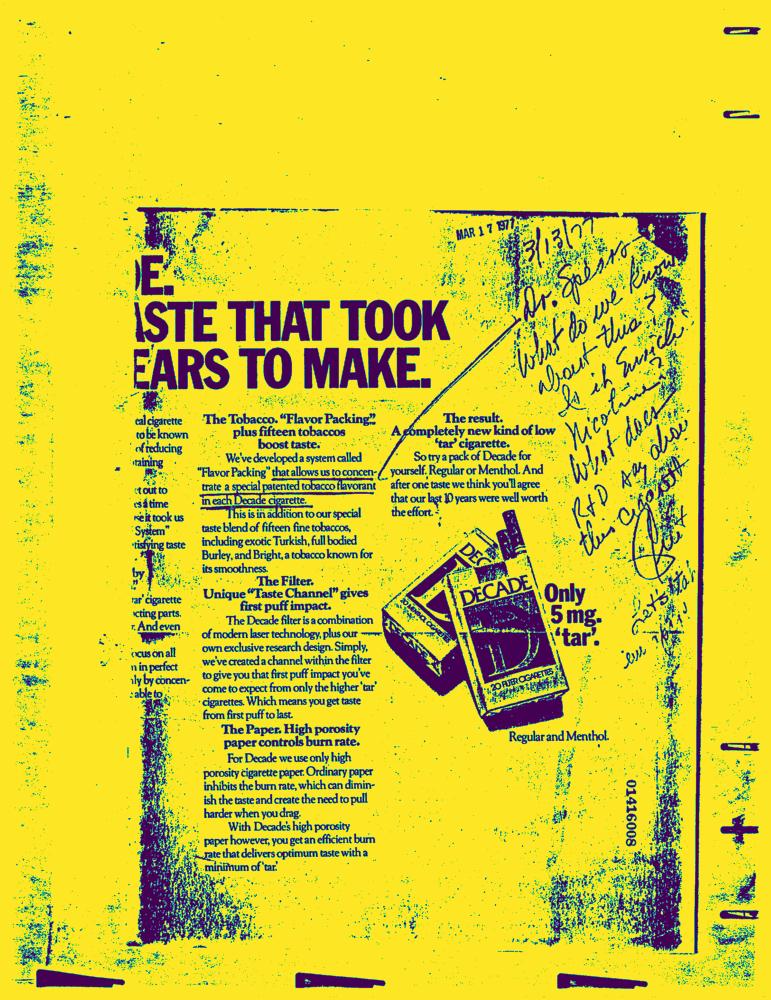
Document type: AD